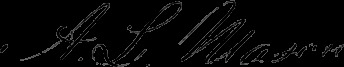
Signature of: anthony l mason